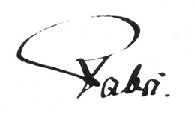
Signature of: friedrich fabri